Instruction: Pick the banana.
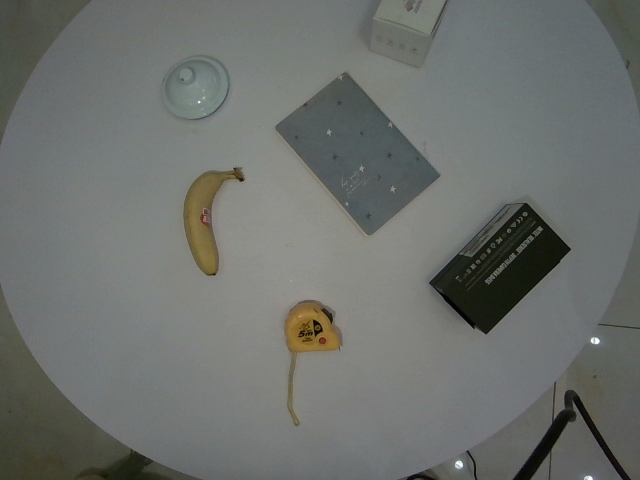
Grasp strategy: vertical